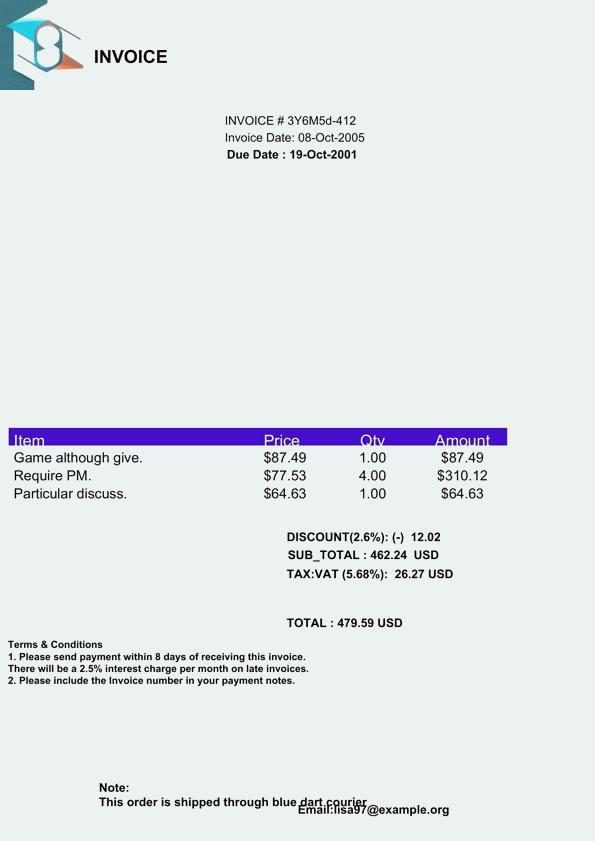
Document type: Invoice